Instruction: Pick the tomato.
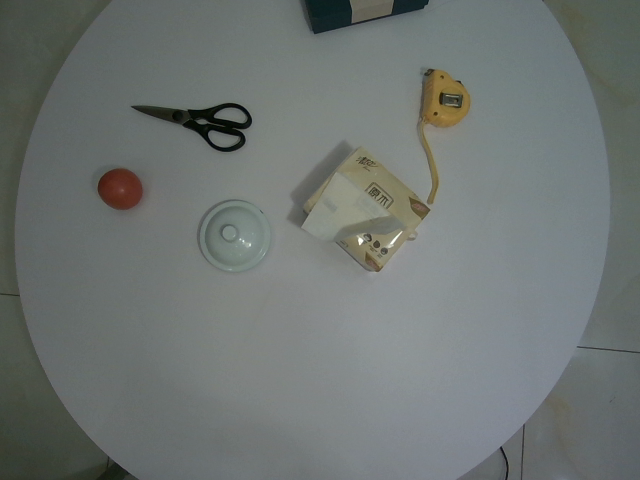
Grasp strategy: vertical